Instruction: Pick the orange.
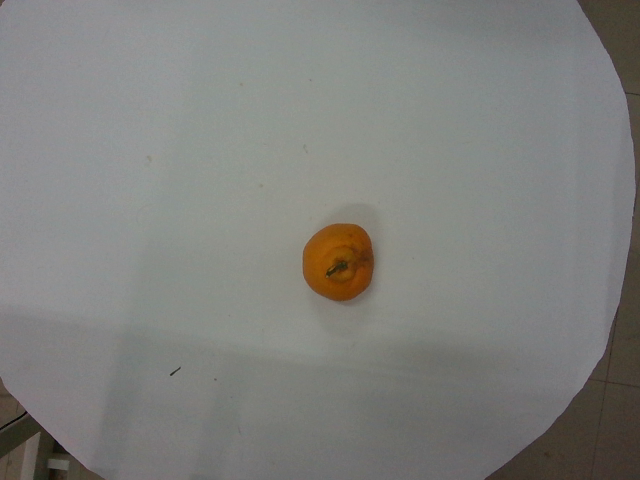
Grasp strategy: vertical